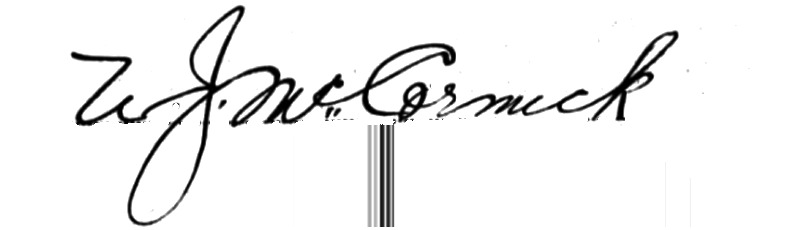
Signature of: william mccormick